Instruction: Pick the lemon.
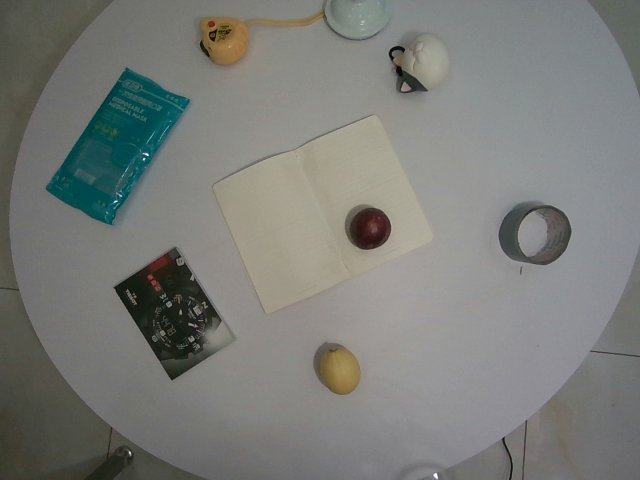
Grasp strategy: vertical